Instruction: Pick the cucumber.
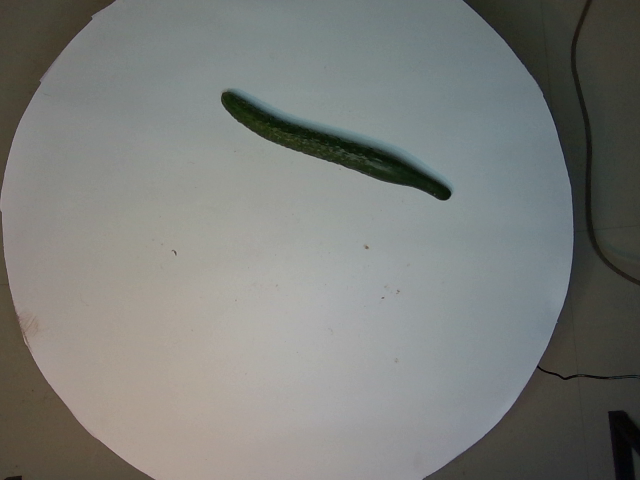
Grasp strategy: vertical